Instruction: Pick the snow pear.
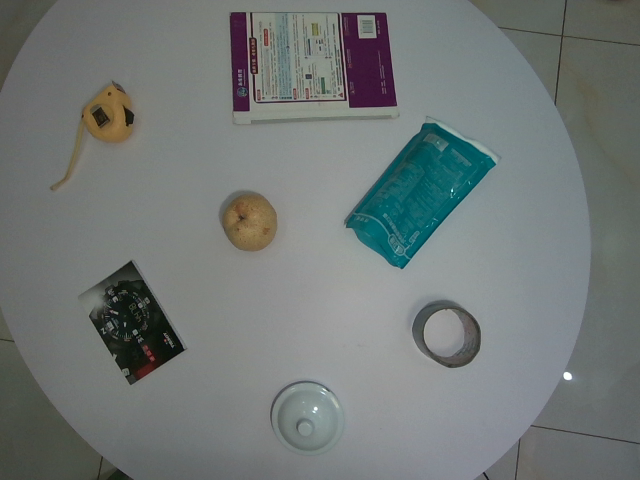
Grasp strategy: vertical